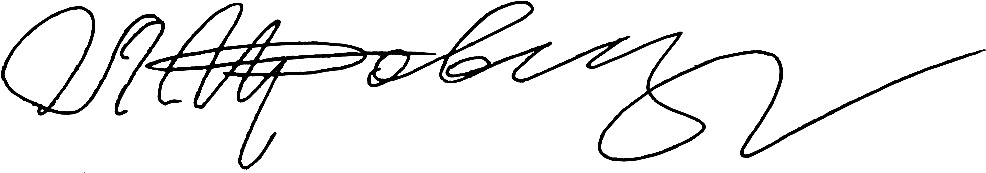
Signature of: leonid kravchuk